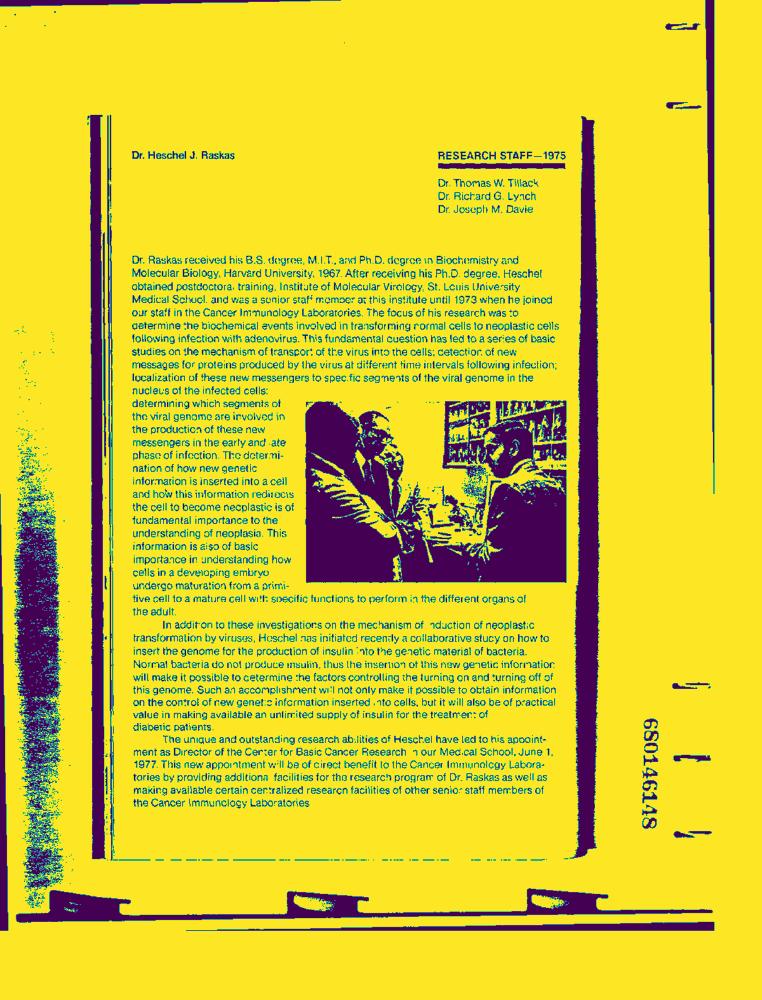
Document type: Resume-Doc